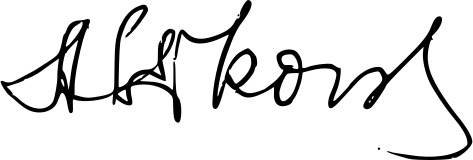
Signature of: ada fighiera sikorska